Question: What type of tax is indicated in the document, personal property or real estate?
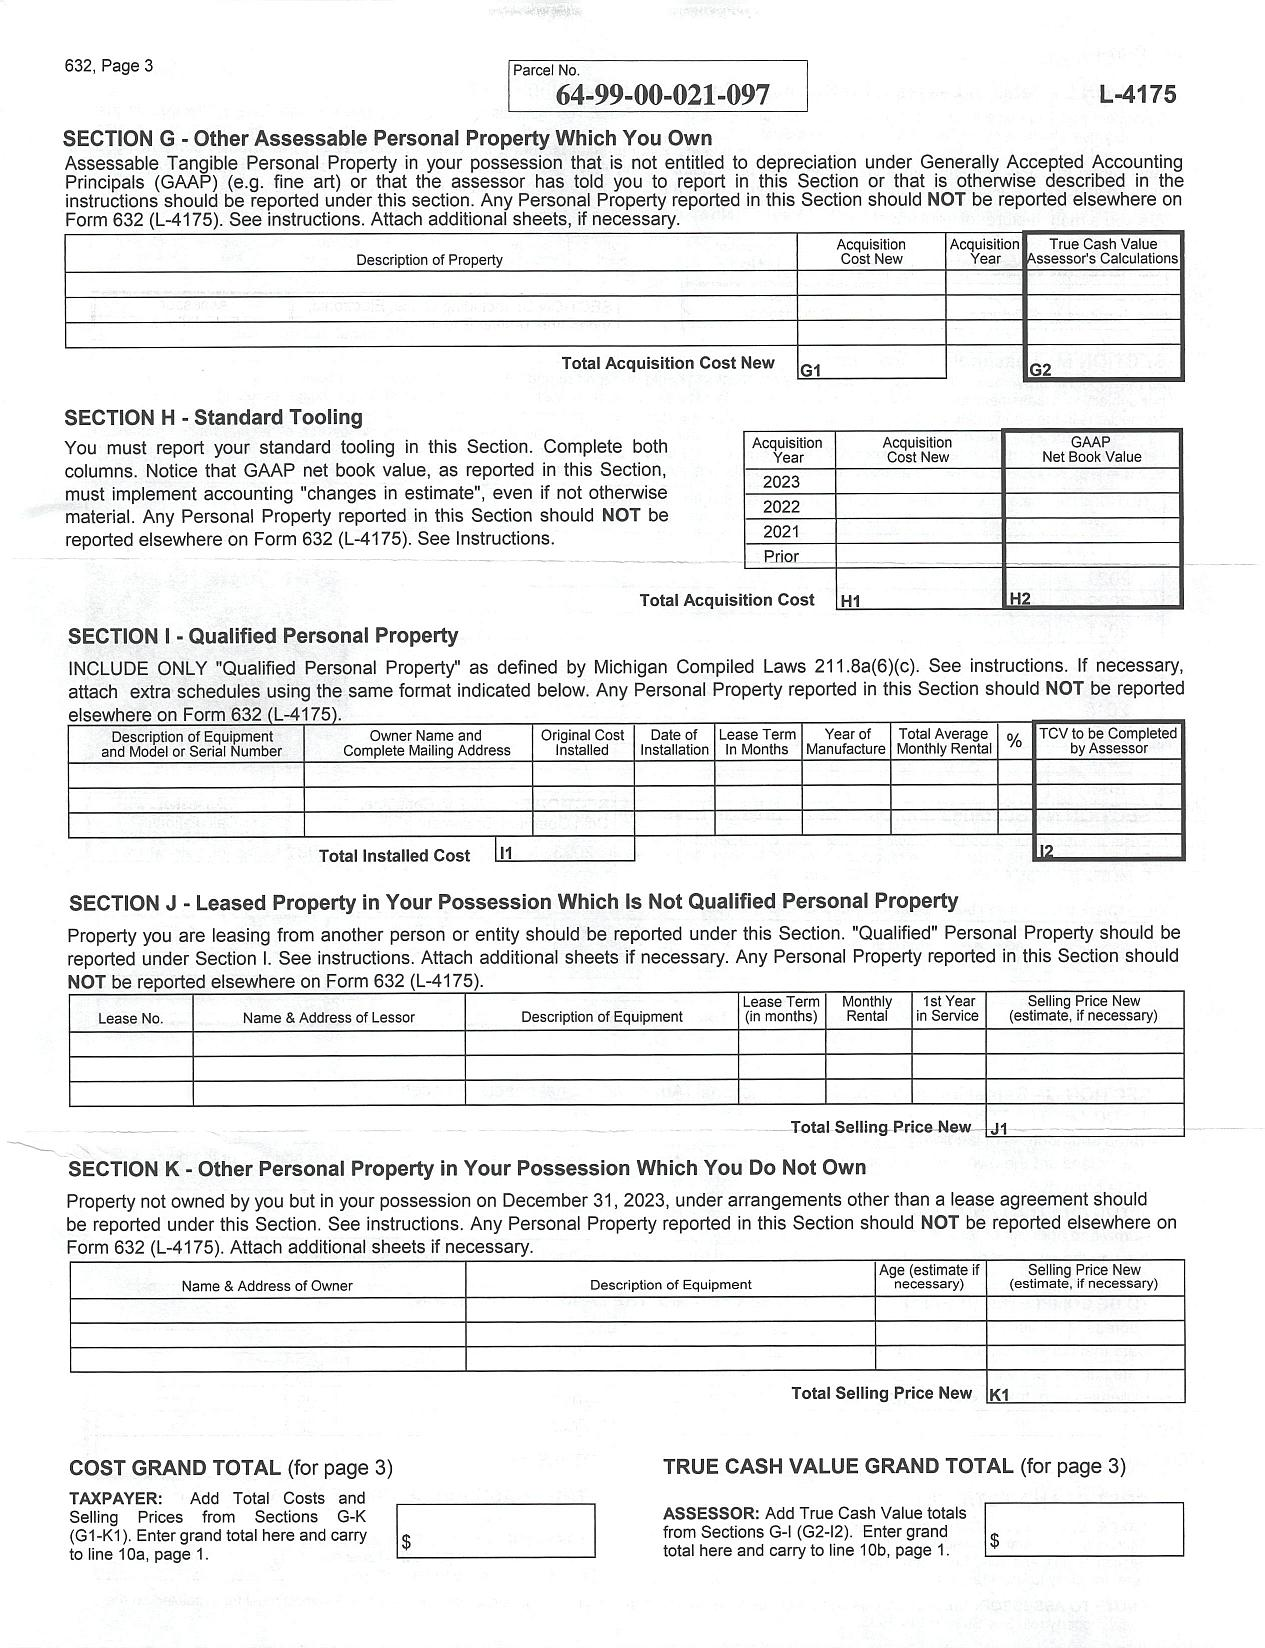
Answer: "Personal Property"